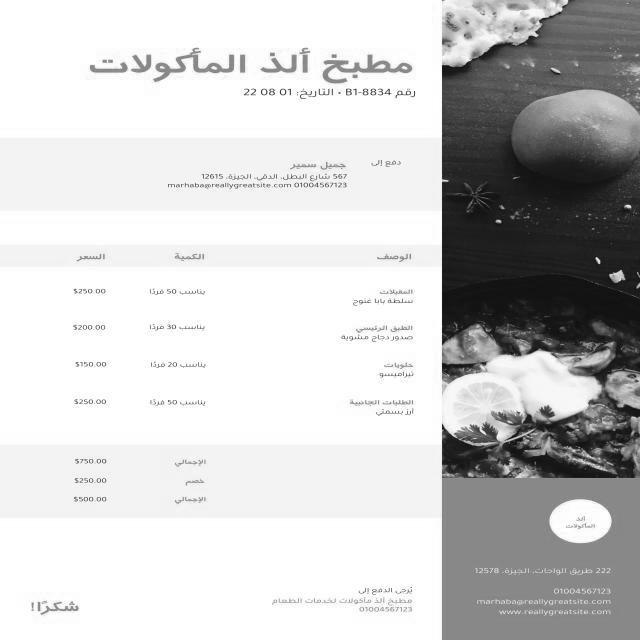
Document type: Invoice